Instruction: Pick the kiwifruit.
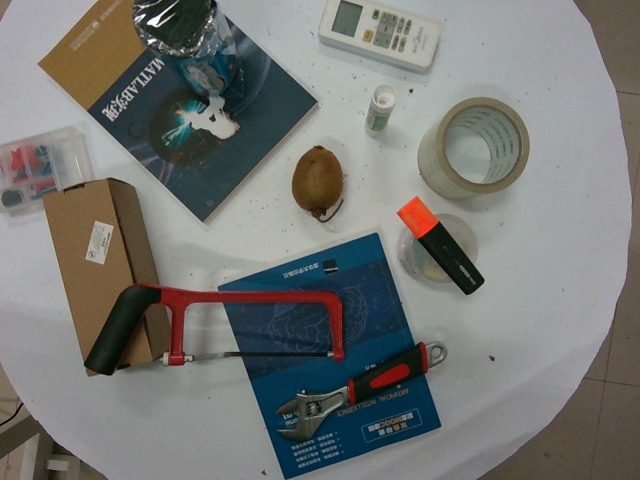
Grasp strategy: vertical